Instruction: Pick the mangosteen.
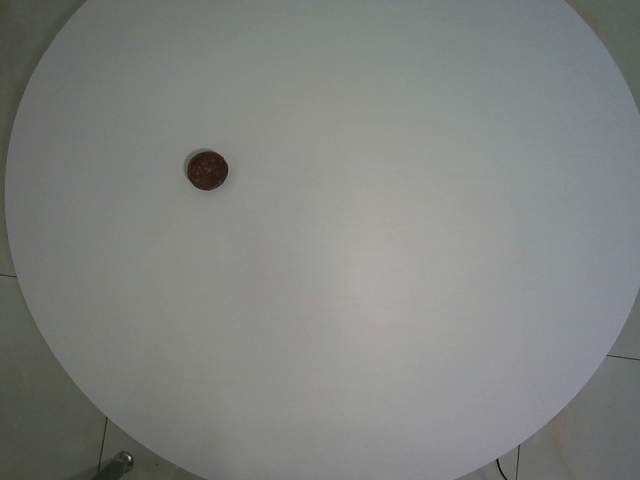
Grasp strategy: vertical